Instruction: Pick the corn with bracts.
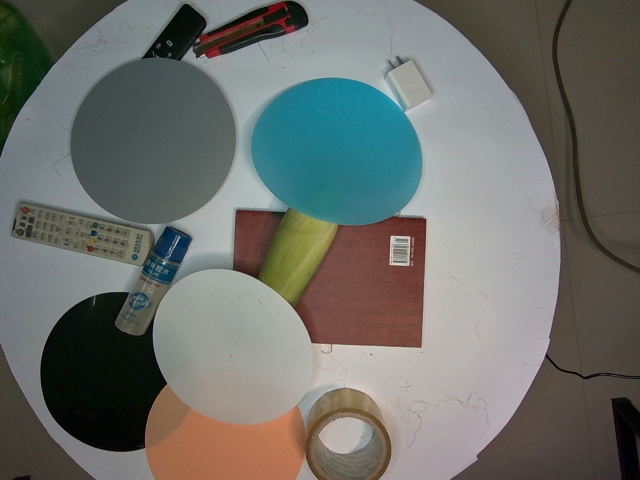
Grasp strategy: vertical